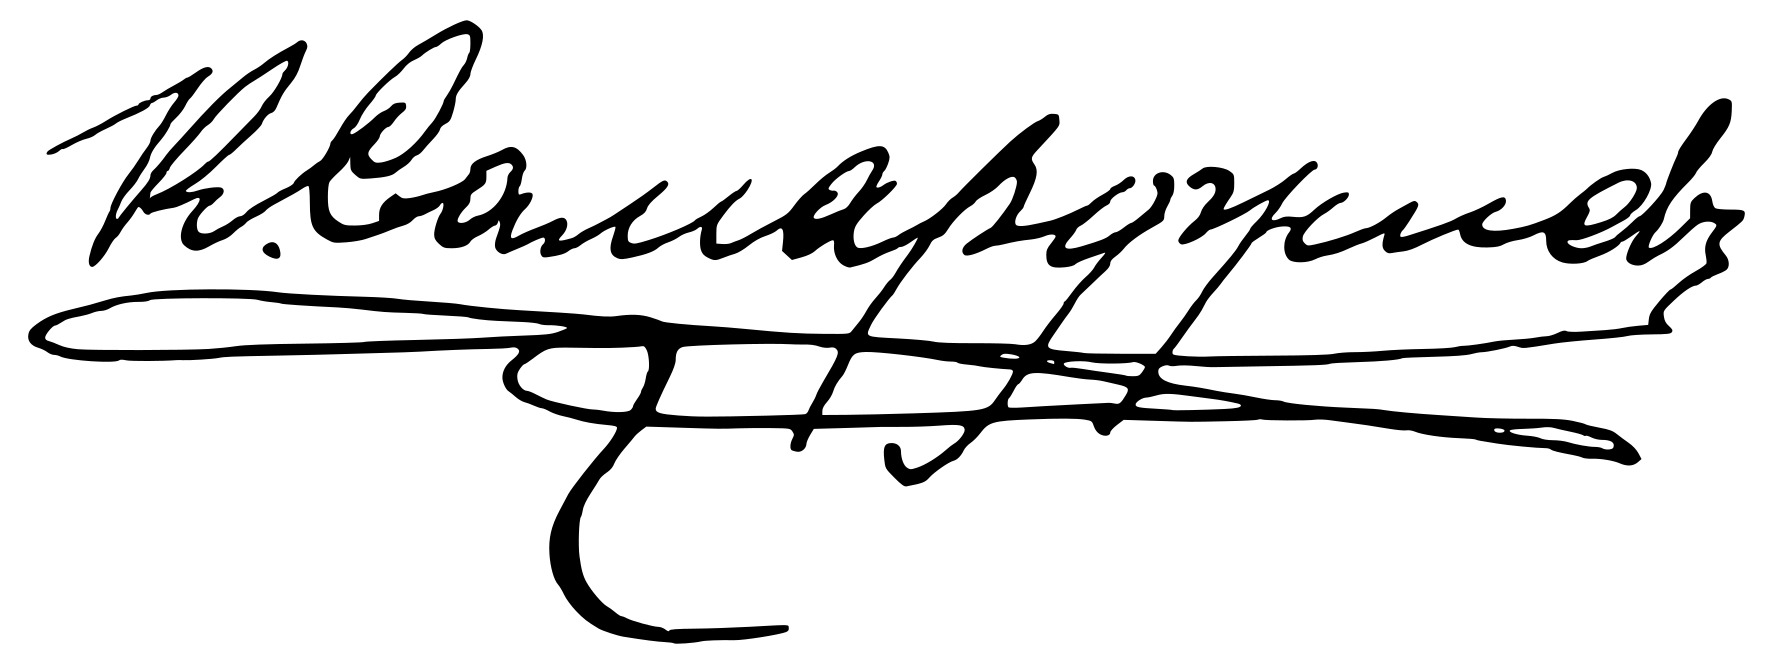
Signature of: konstantin samardzhiev dzhemoto